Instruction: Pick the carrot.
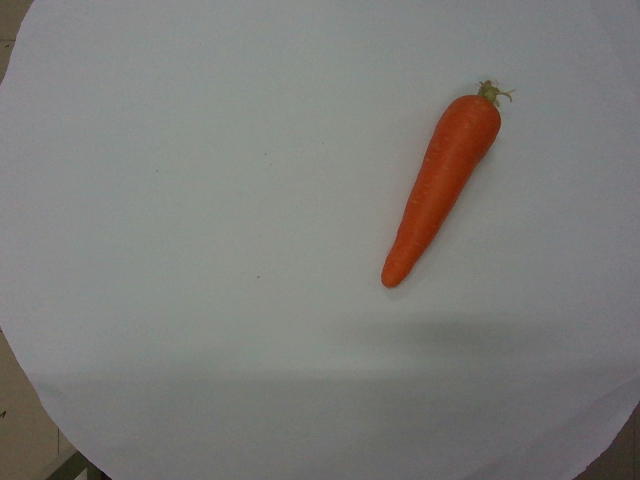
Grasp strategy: vertical